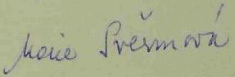
Signature of: marie švermová